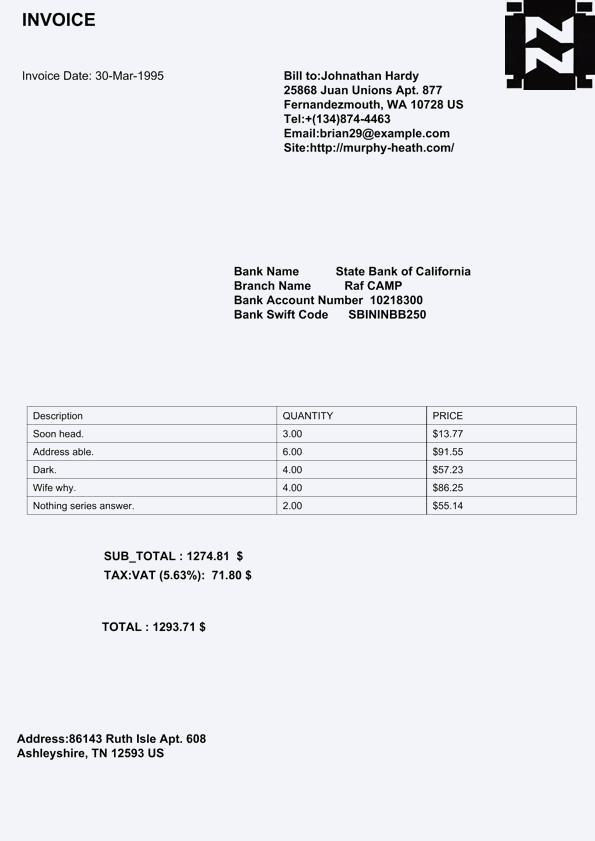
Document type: Invoice